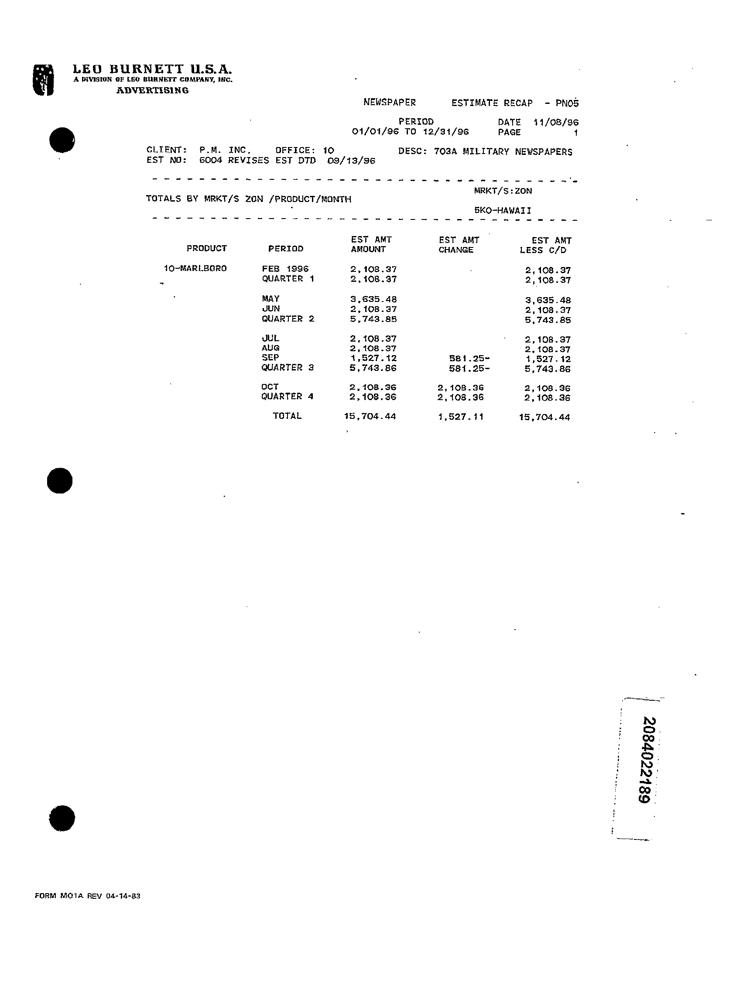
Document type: Invoice